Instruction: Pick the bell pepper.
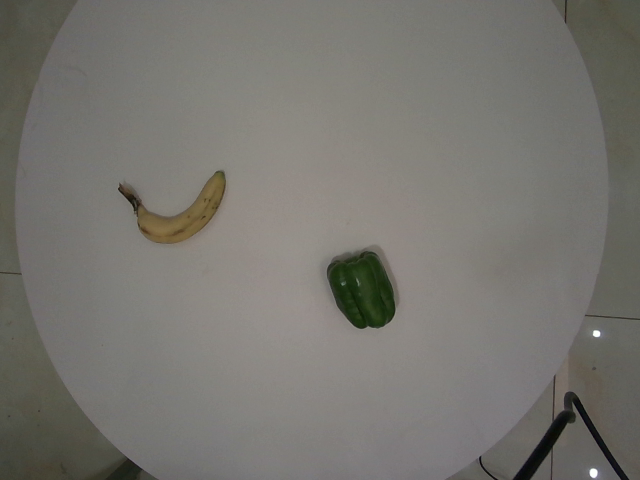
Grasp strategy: vertical